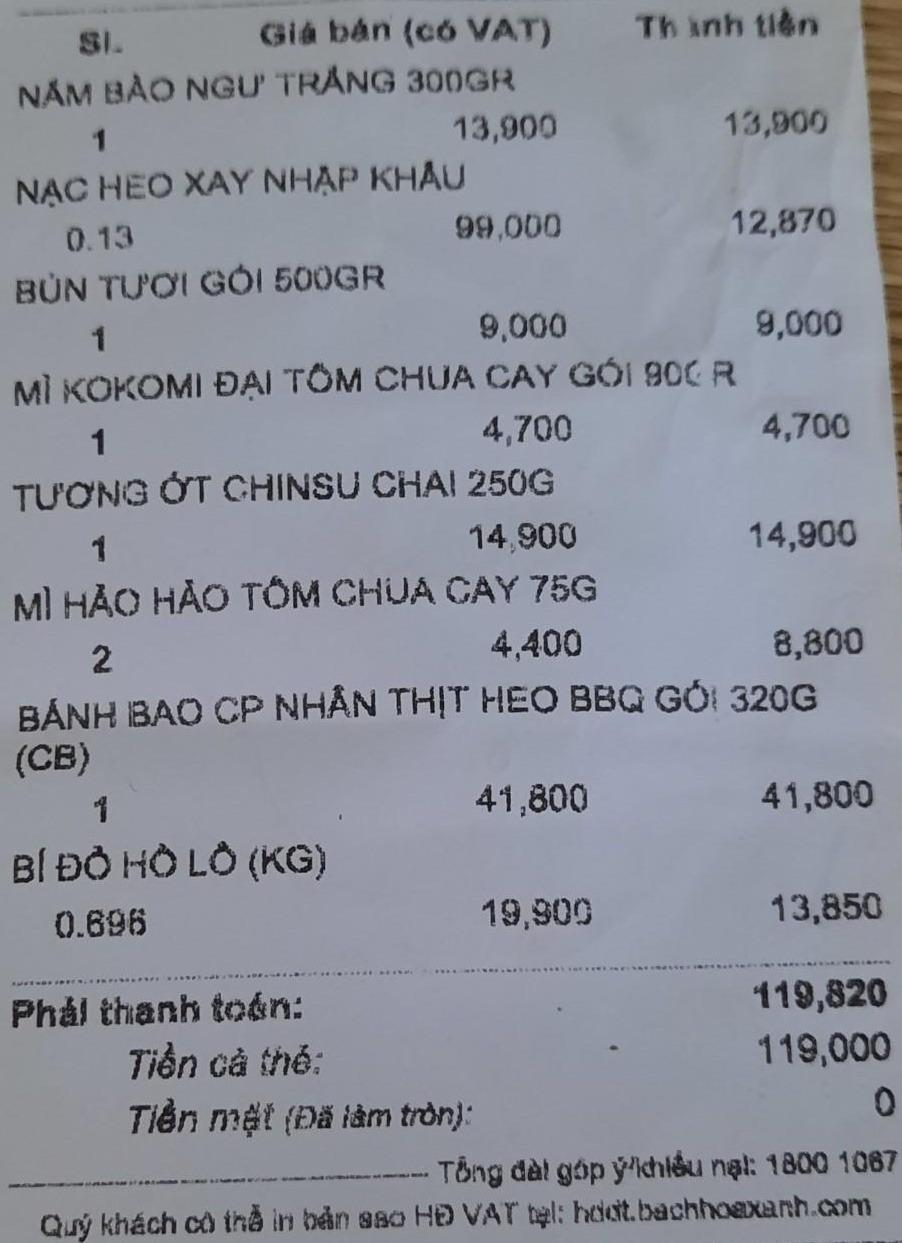
<table>
<tr>
<th>SL</th>
<th>Giá bán</th>
<th>Thành tiền</th>
</tr>
<tr>
<td>NẤM BÀO NGƯ TRẮNG 300GR<br/>1</td>
<td>13,900</td>
<td>13,900</td>
</tr>
<tr>
<td>NẠC HEO XAY NHẬP KHẨU<br/>0.13</td>
<td>99,000</td>
<td>12,870</td>
</tr>
<tr>
<td>BÚN TƯƠI GÓI 500GR<br/>1</td>
<td>9,000</td>
<td>9,000</td>
</tr>
<tr>
<td>MÌ KOKOMI ĐẠI TÔM CHUA CAY GÓI 90GR<br/>1</td>
<td>4,700</td>
<td>4,700</td>
</tr>
<tr>
<td>TƯƠNG ỚT CHINSU CHAI 250G<br/>1</td>
<td>14,900</td>
<td>14,900</td>
</tr>
<tr>
<td>MÌ HẢO HẢO TÔM CHUA CAY 75G<br/>2</td>
<td>4,400</td>
<td>8,800</td>
</tr>
<tr>
<td>BÁNH BAO CP NHÂN THỊT HEO BBQ GÓI 320G (CB)<br/>1</td>
<td>41,800</td>
<td>41,800</td>
</tr>
<tr>
<td>BÍ ĐỎ HỒ LÔ (KG)<br/>0.696</td>
<td>19,900</td>
<td>13,850</td>
</tr>
</table>

Phải thanh toán: 119,820
Tiền cả thẻ: 119,000
Tiền mặt (Đã làm tròn): 0

Tổng đài góp ý/khiếu nại: 1800 1087
Quý khách có thể in bản sao HĐ VAT tại: hoadon.bachhoaxanh.com